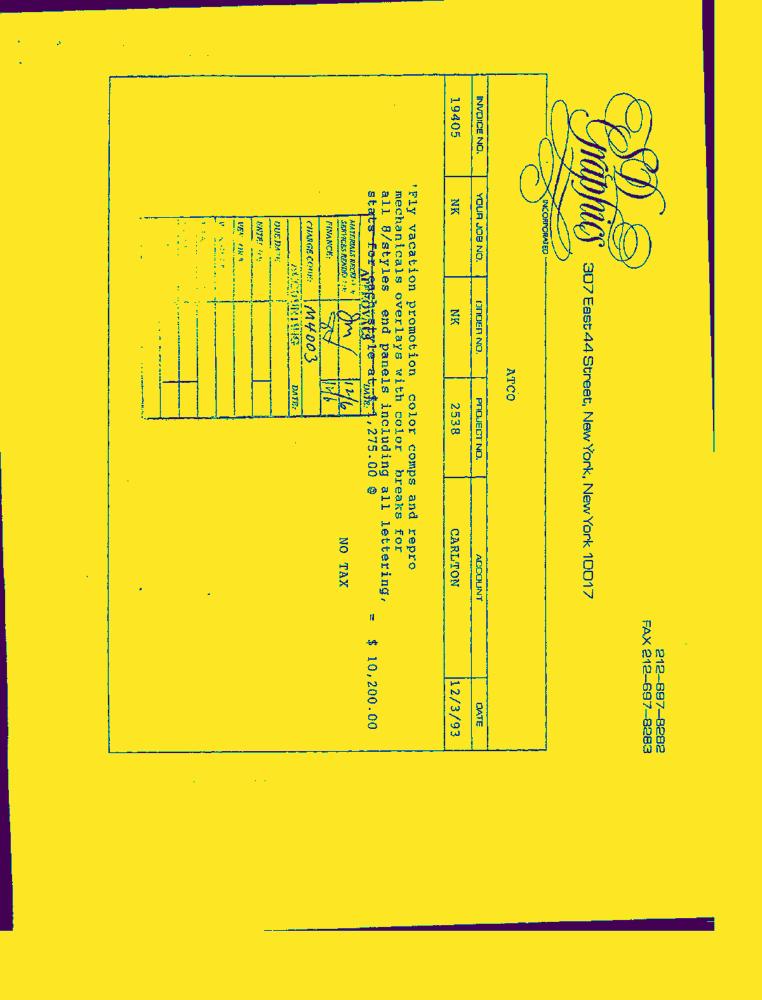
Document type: Invoice-Doc